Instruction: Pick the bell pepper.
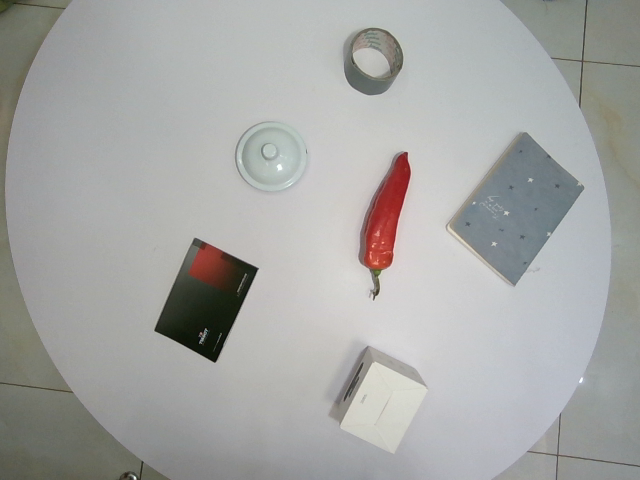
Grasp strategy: vertical